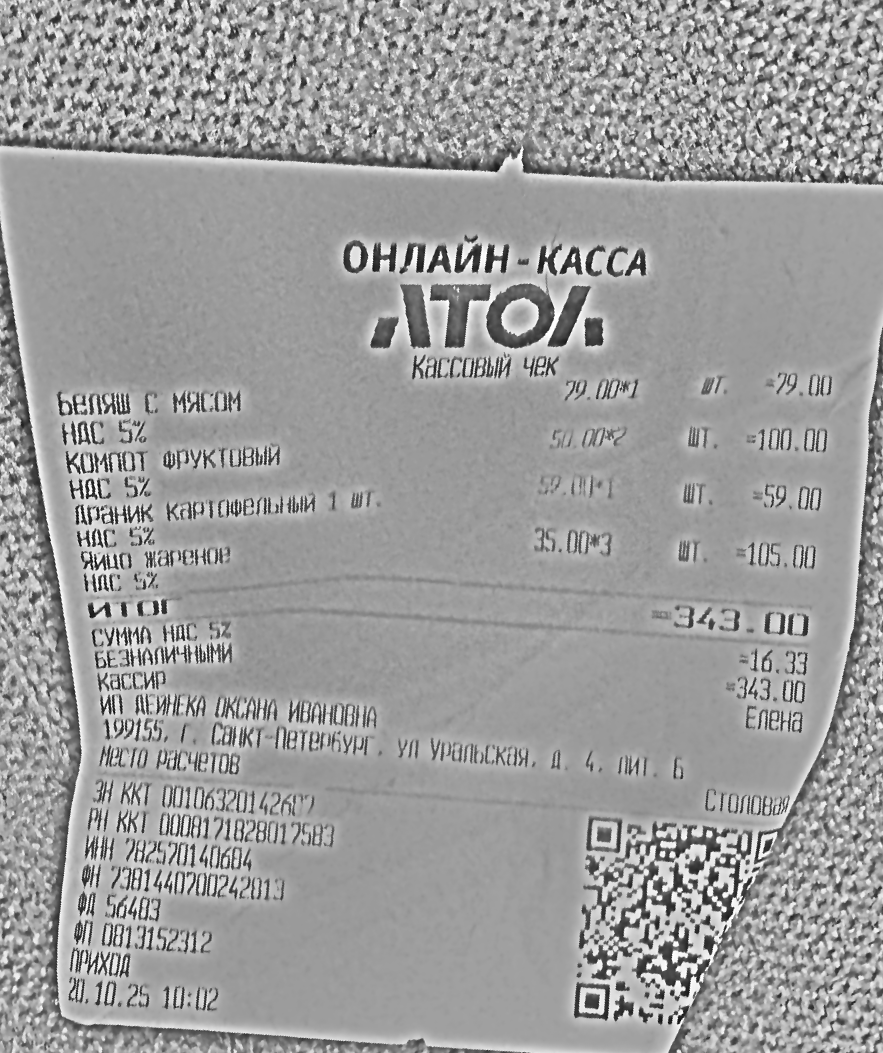
Продавец: ИП ДЕЙНЕКА ОКСАНА ИВАНОВНА
Дата: 20.10.25 10:02
Товары: Беляш с мясом; Компот Фруктовый; Драник картофельный 1 шт; Яйцо жареное
Количество: 1; 2; 1; 3
Цена: 79.00; 50.00; 59.00; 35.00
Сумма: 79.00; 100.00; 59.00; 105.00
Итого: 343.00